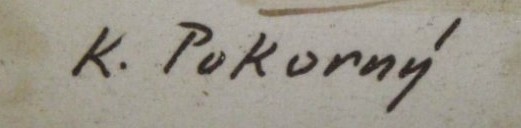
Signature of: karel pokorný